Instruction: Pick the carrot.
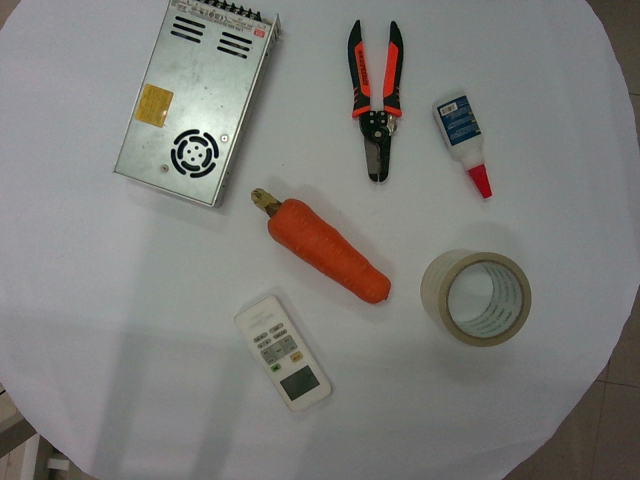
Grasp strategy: vertical